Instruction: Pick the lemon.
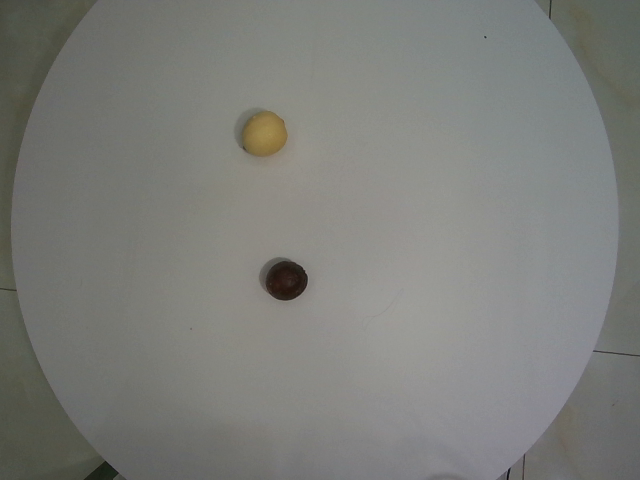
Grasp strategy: vertical